Question: Explain the disease:
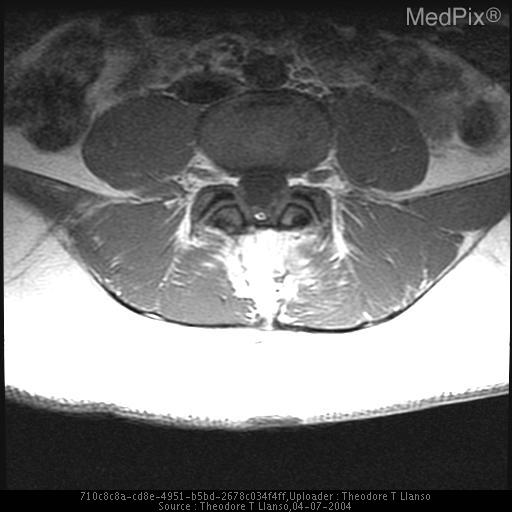
Answer: The disease is discussed as: Early in embryogenesis, the spinal cord extends to the caudal end of the spinal canal.  At that time, each neural segment is at the exact same level as the corresponding segment of the spinal canal.  Each nerve root extends directly laterally to its neural foramen.  As the embryo matures, the most distal portion of the cord undergoes a process known as retrogressive differentiation.  In this process, the most distal fibers degenerate and elongate.  At the same time, the vertebral bodies are growing more quickly than the cord.  This combination of factors results in a relative ascent of the spinal cord within the spinal canal.  The precise level of the conus medullaris within the spinal canal at the time of birth is debated.  However, it has been established that the conus is usually positioned at the L1-L2 level by the age of 3 months.  The conus is generally considered abnormal if it extends below the bottom of L2.

In some patients, the process of retrogressive differentiation goes awry.  In these patients the conus medullaris remains below the bottom of L2.  As a consequence, the distal spinal cord is stretched and does not function normally.

Patients with tethered spinal cords can present at any age.  All patients tend to suffer from difficulty with locomotion, ranging from muscle stiffness to actual weakness.  All patients have abnormal lower extremity reflexes.  The patients can also exhibit bladder dysfunction, sensory changes, and orthopedic deformities of the lower extremities (most commonly club foot).  Back pain and radiculopathy are also common complaints; in fact,  most adults with tethered cords present with radiculopathy.

The diagnosis of a tethered spinal cord is easily made with MR.  The major findings are the conus medullaris ending below the bottom of L2 and a thickened filum terminale.  The normal filum terminale measures less than or equal to 2 mm in diameter at the L5- S1 level.  A word of caution should be issued concerning identification of the level of the conus medullaris.  On sagittal images, it is sometimes difficult to differentiate the bottom of the spinal cord from the proximal cauda equina.  Therefore, it is advisable to obtain axial, T1-weighted images if there is any question whatsoever about the level of the conus.  It should be noted that approximately 25% of patients with tethering of the spinal cord will have a mild dilatation of the central canal of the distal cord.  This mild dilatation does not represent frank syringohydromyelia and does not need to be directly treated.  Often, this mild dilatation will go away after treatment of the tethered cord.